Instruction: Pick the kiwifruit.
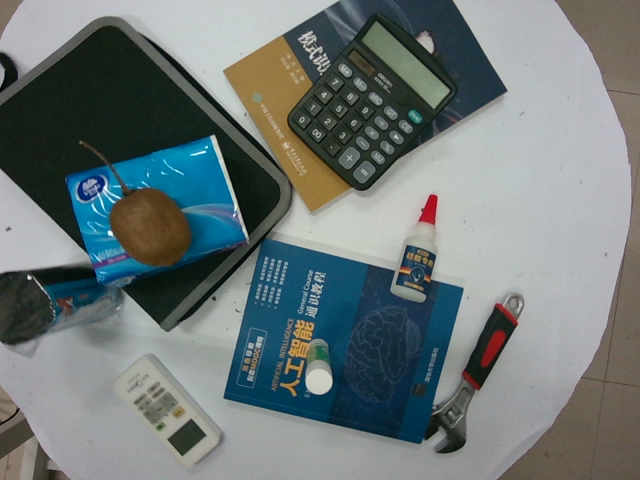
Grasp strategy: vertical